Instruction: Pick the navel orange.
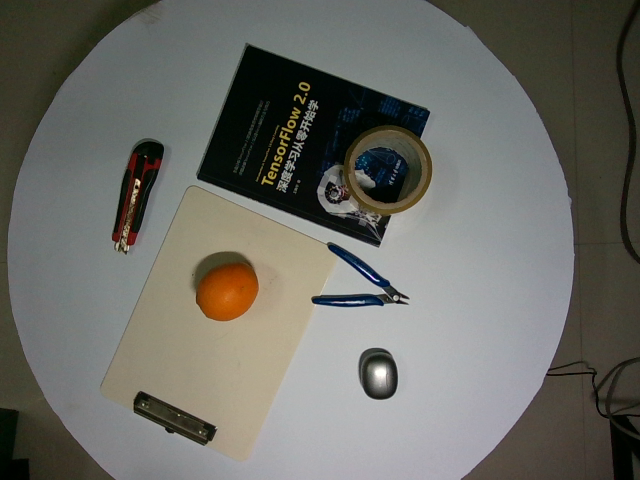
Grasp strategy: vertical